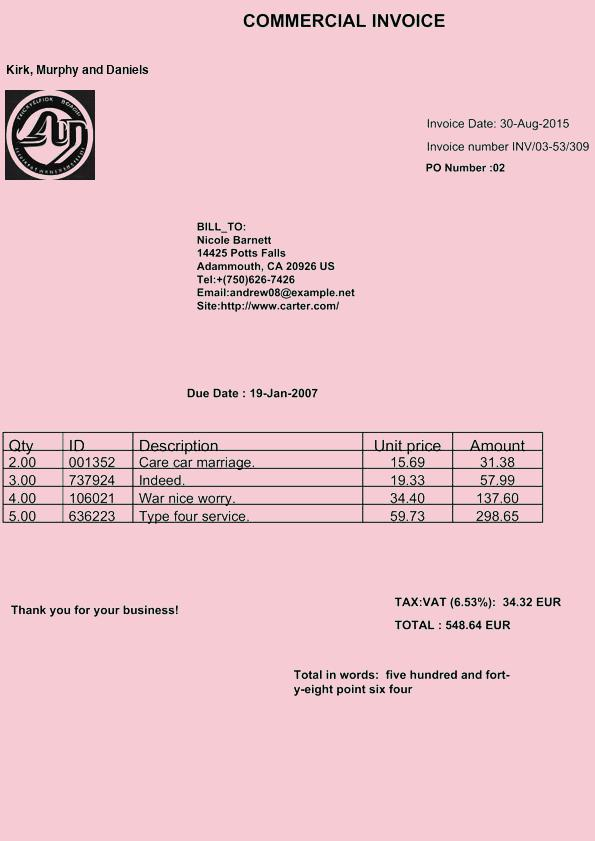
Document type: Invoice